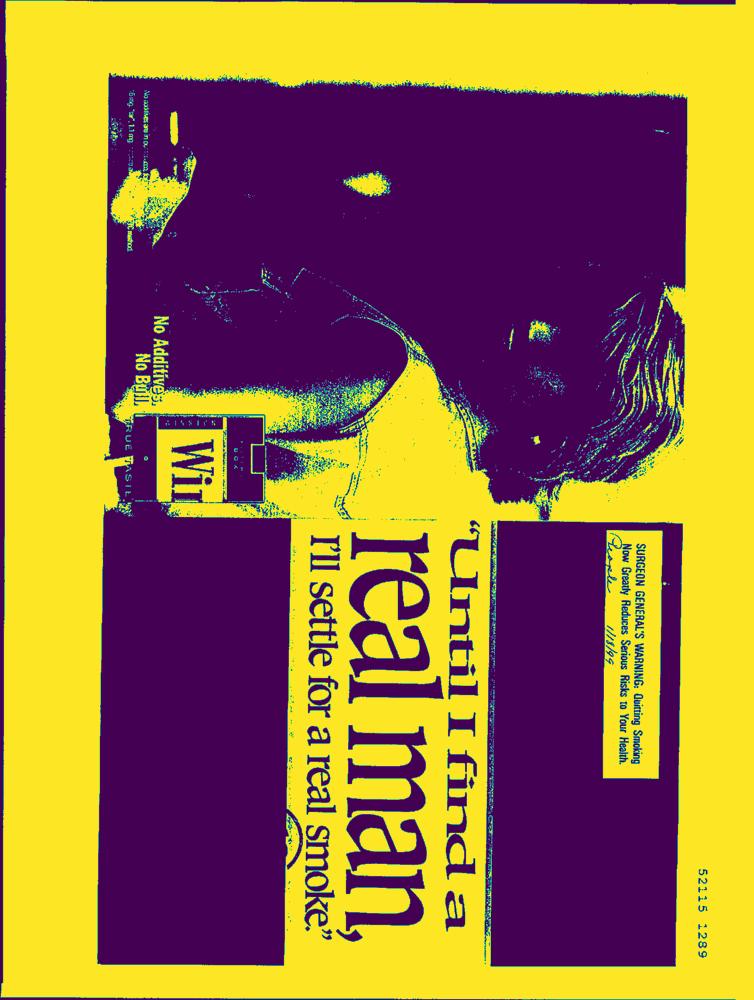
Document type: AD